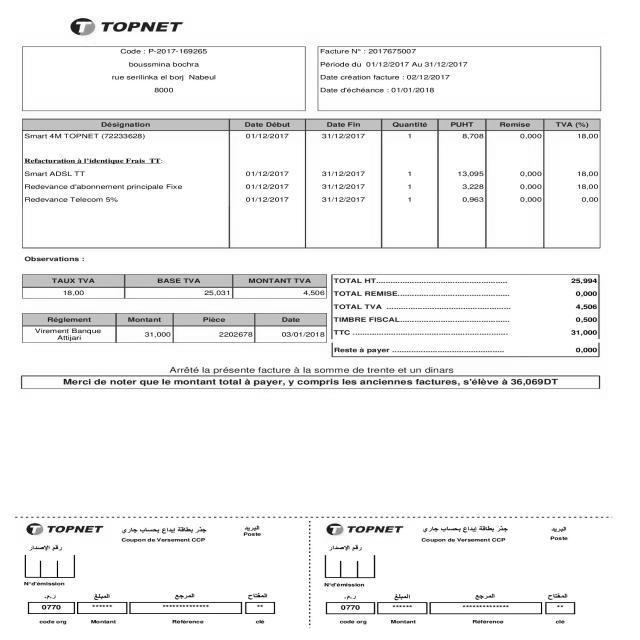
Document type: Invoice